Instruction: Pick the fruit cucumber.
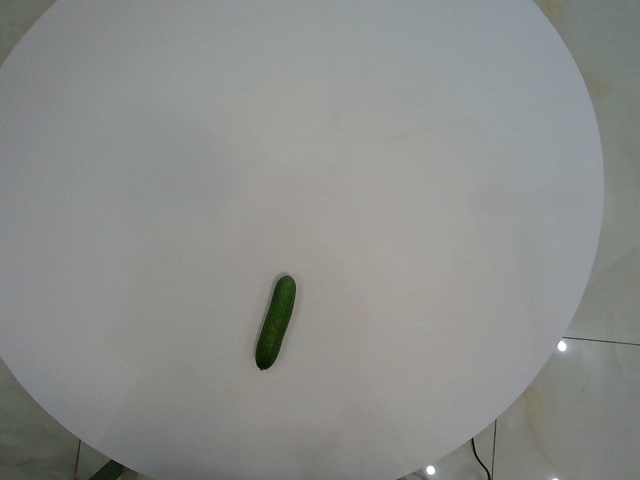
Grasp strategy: vertical